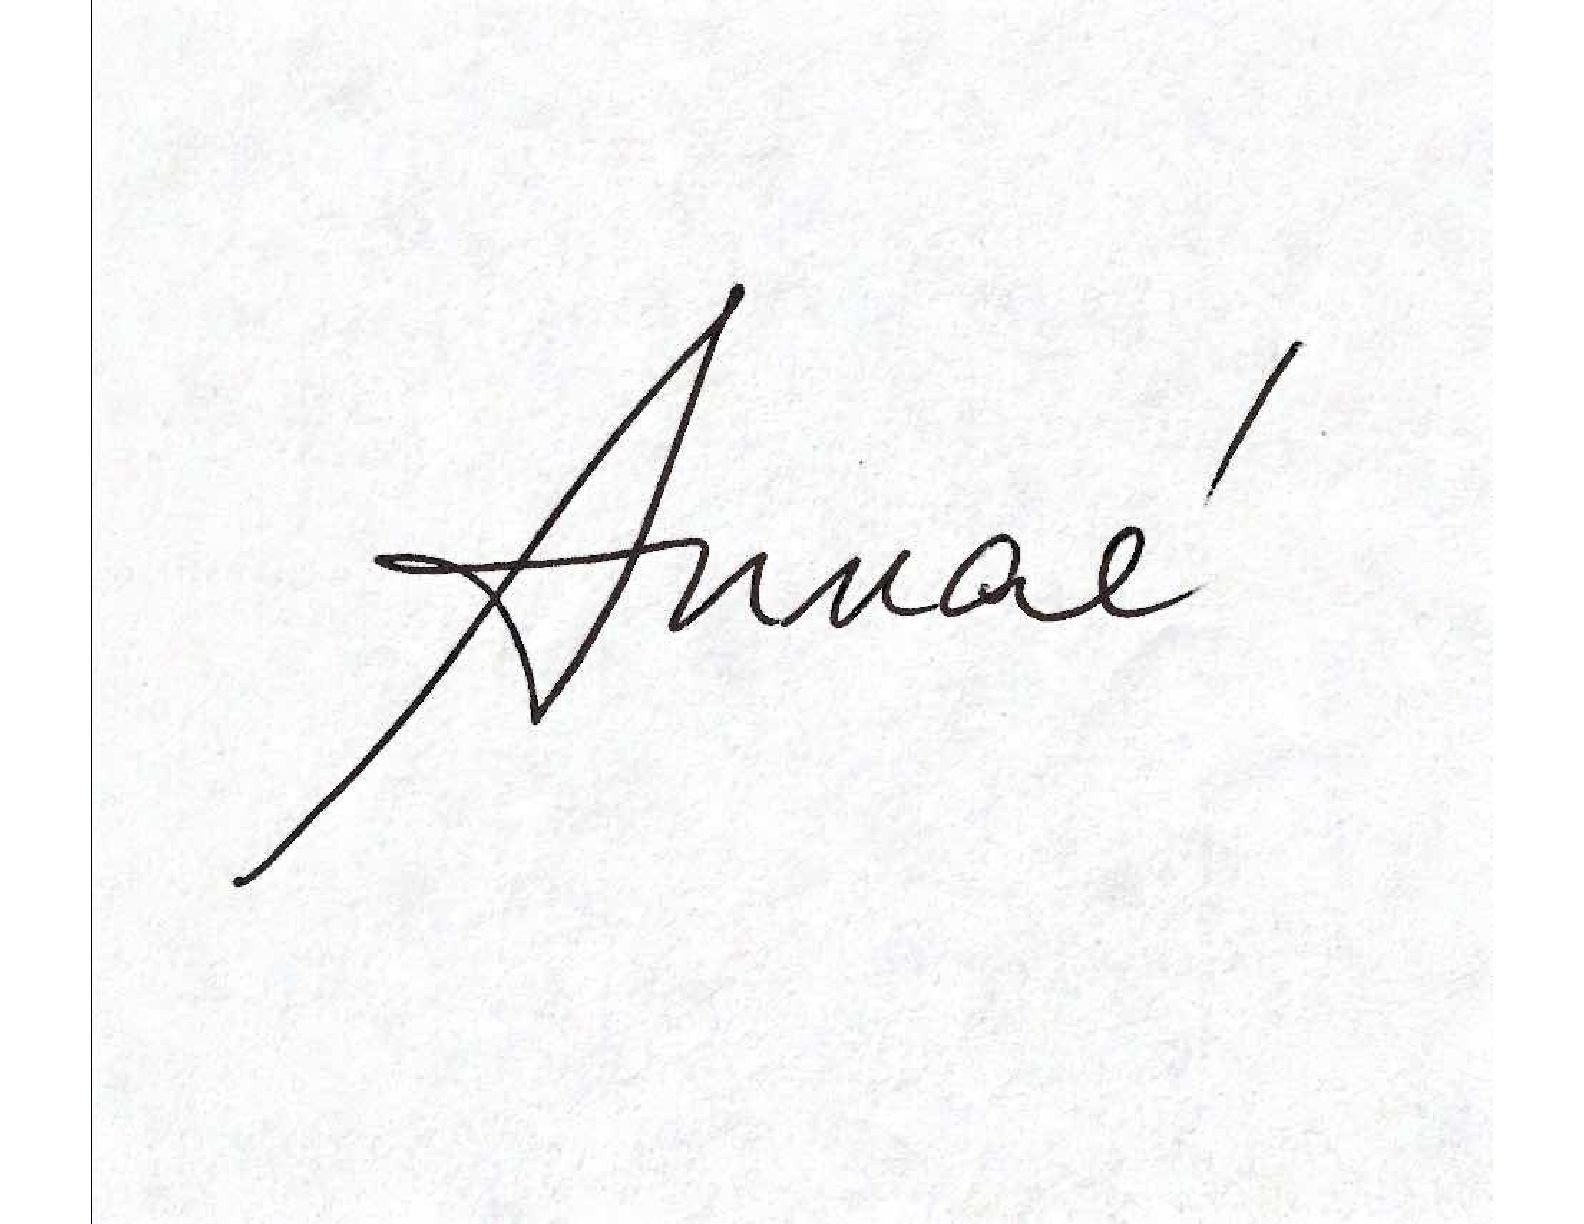
Signature of: annaé torrealba